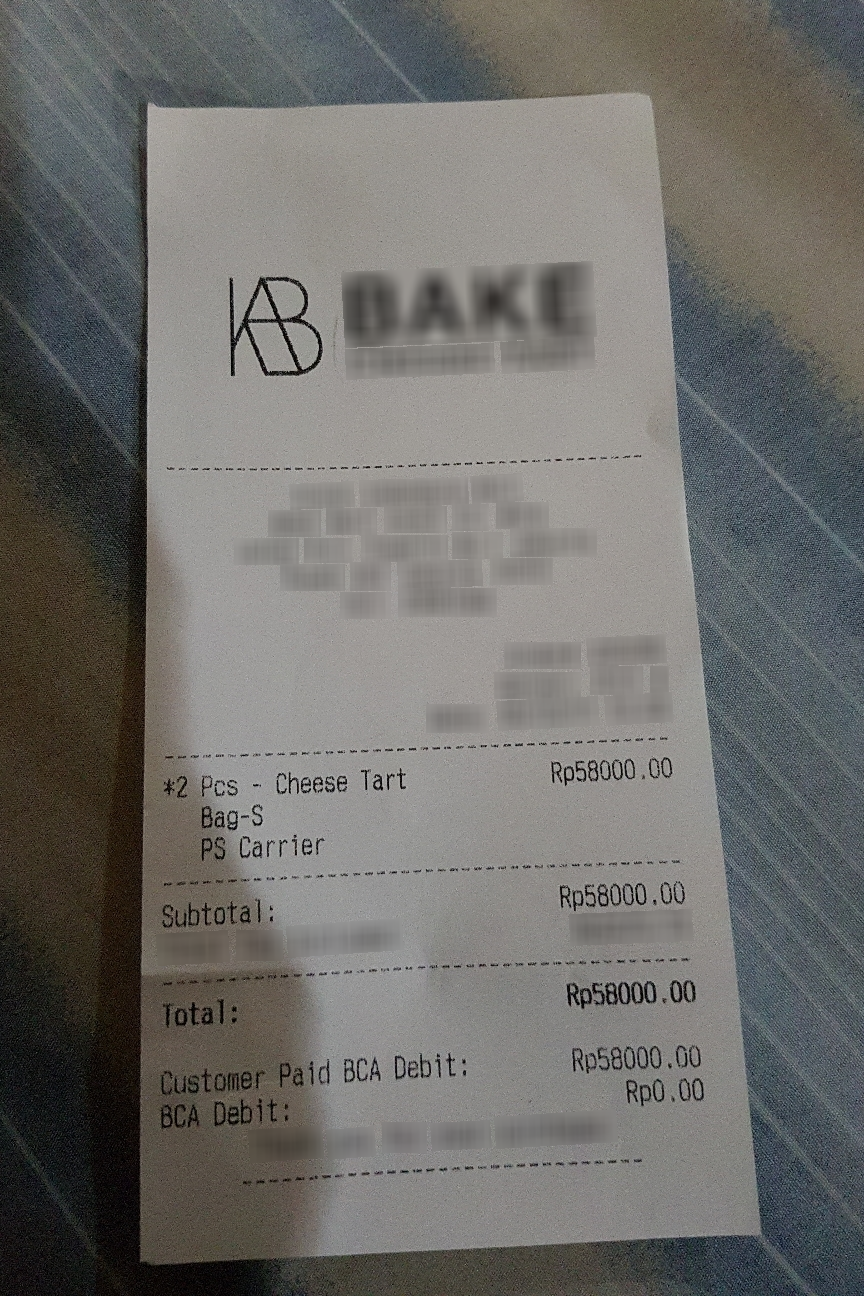
Number of items: 4
Subtotal: Rp 58000.00
Total: Rp 58000.00
OCR text regions:
text: *2
text: Pcs
text: Cheese
text: Tart
text: Rp 58000.00
text: Bag-S
text: PS
text: Carrier
text: Subtotal:
text: Rp 58000.00
text: Total:
text: Rp 58000.00
text: Customer
text: Paid
text: BCA
text: Debit:
text: Rp 58000.00
text: BCA
text: Debit:
text: Rp 0.00